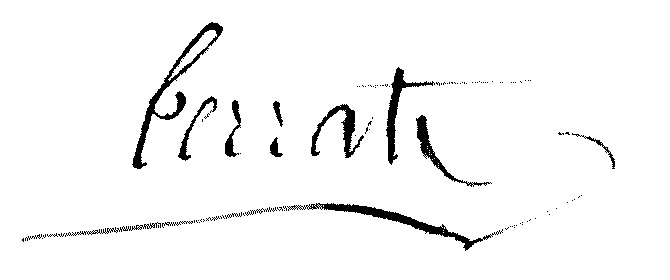
Signature of: jean baptiste françois de terrats